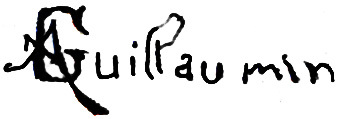
Signature of: armand guillaumin